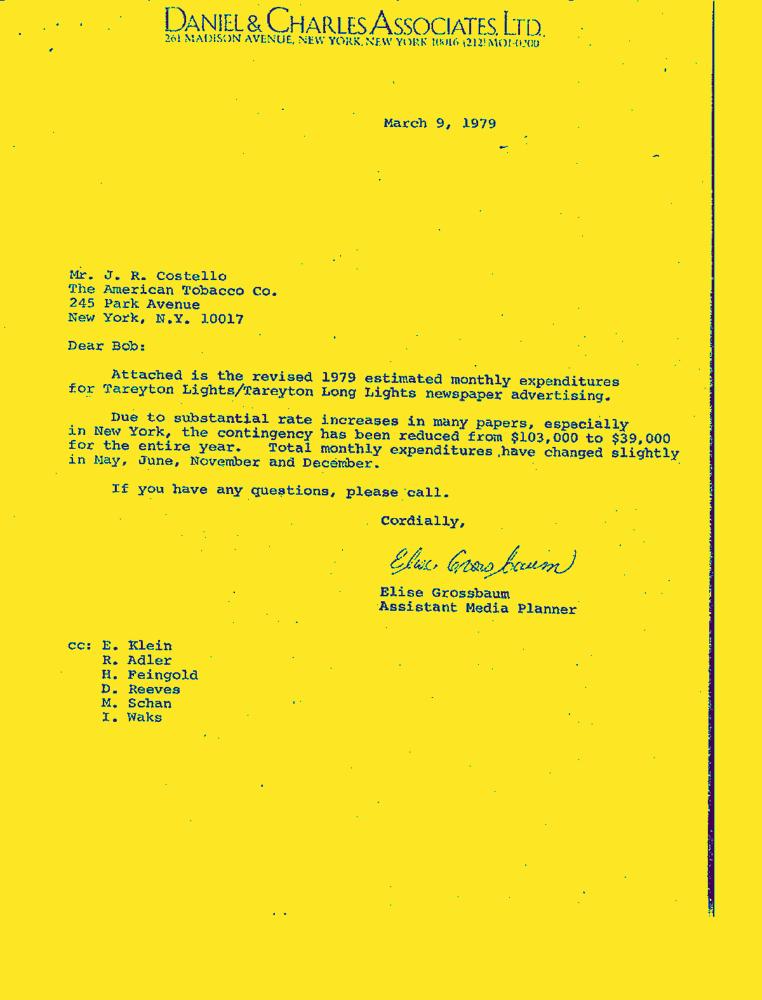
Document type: Letter-Doc